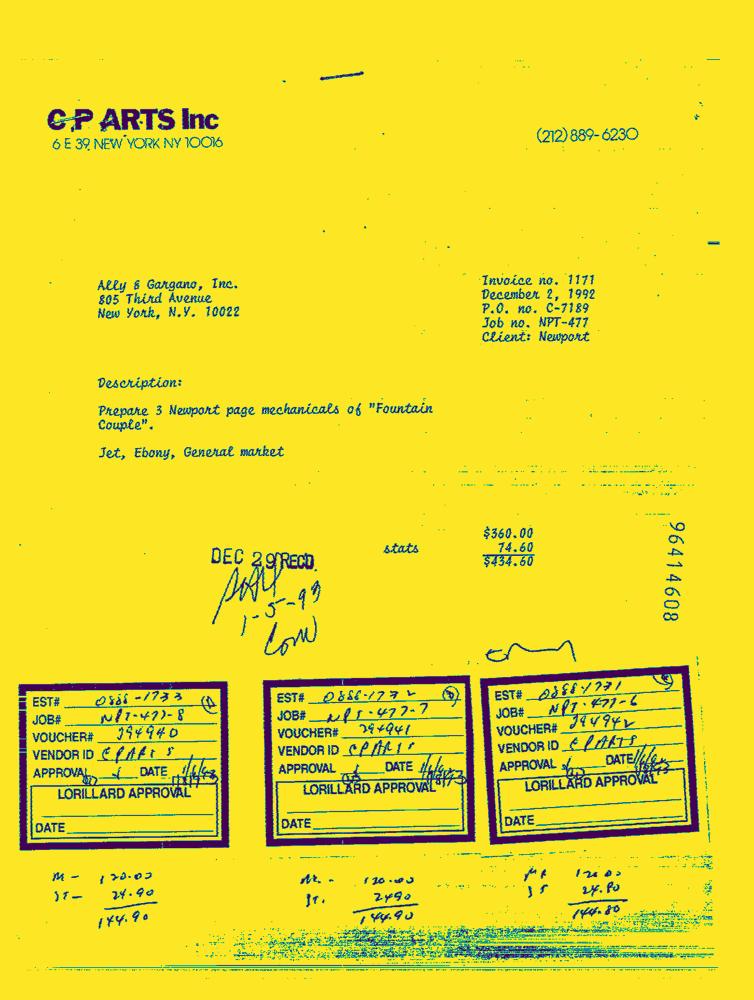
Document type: Invoice-Doc